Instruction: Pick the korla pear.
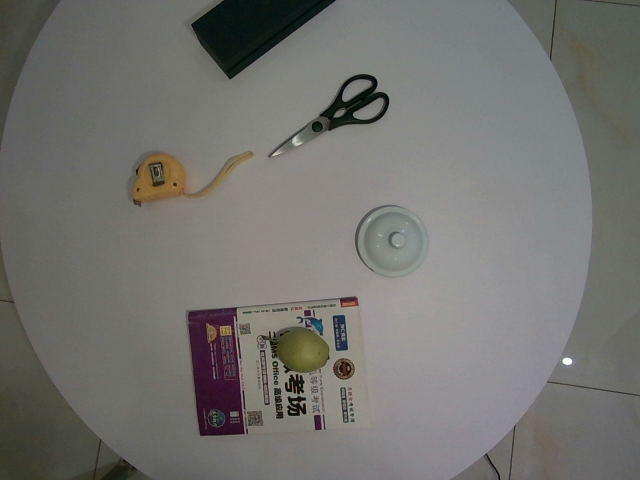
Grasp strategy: vertical